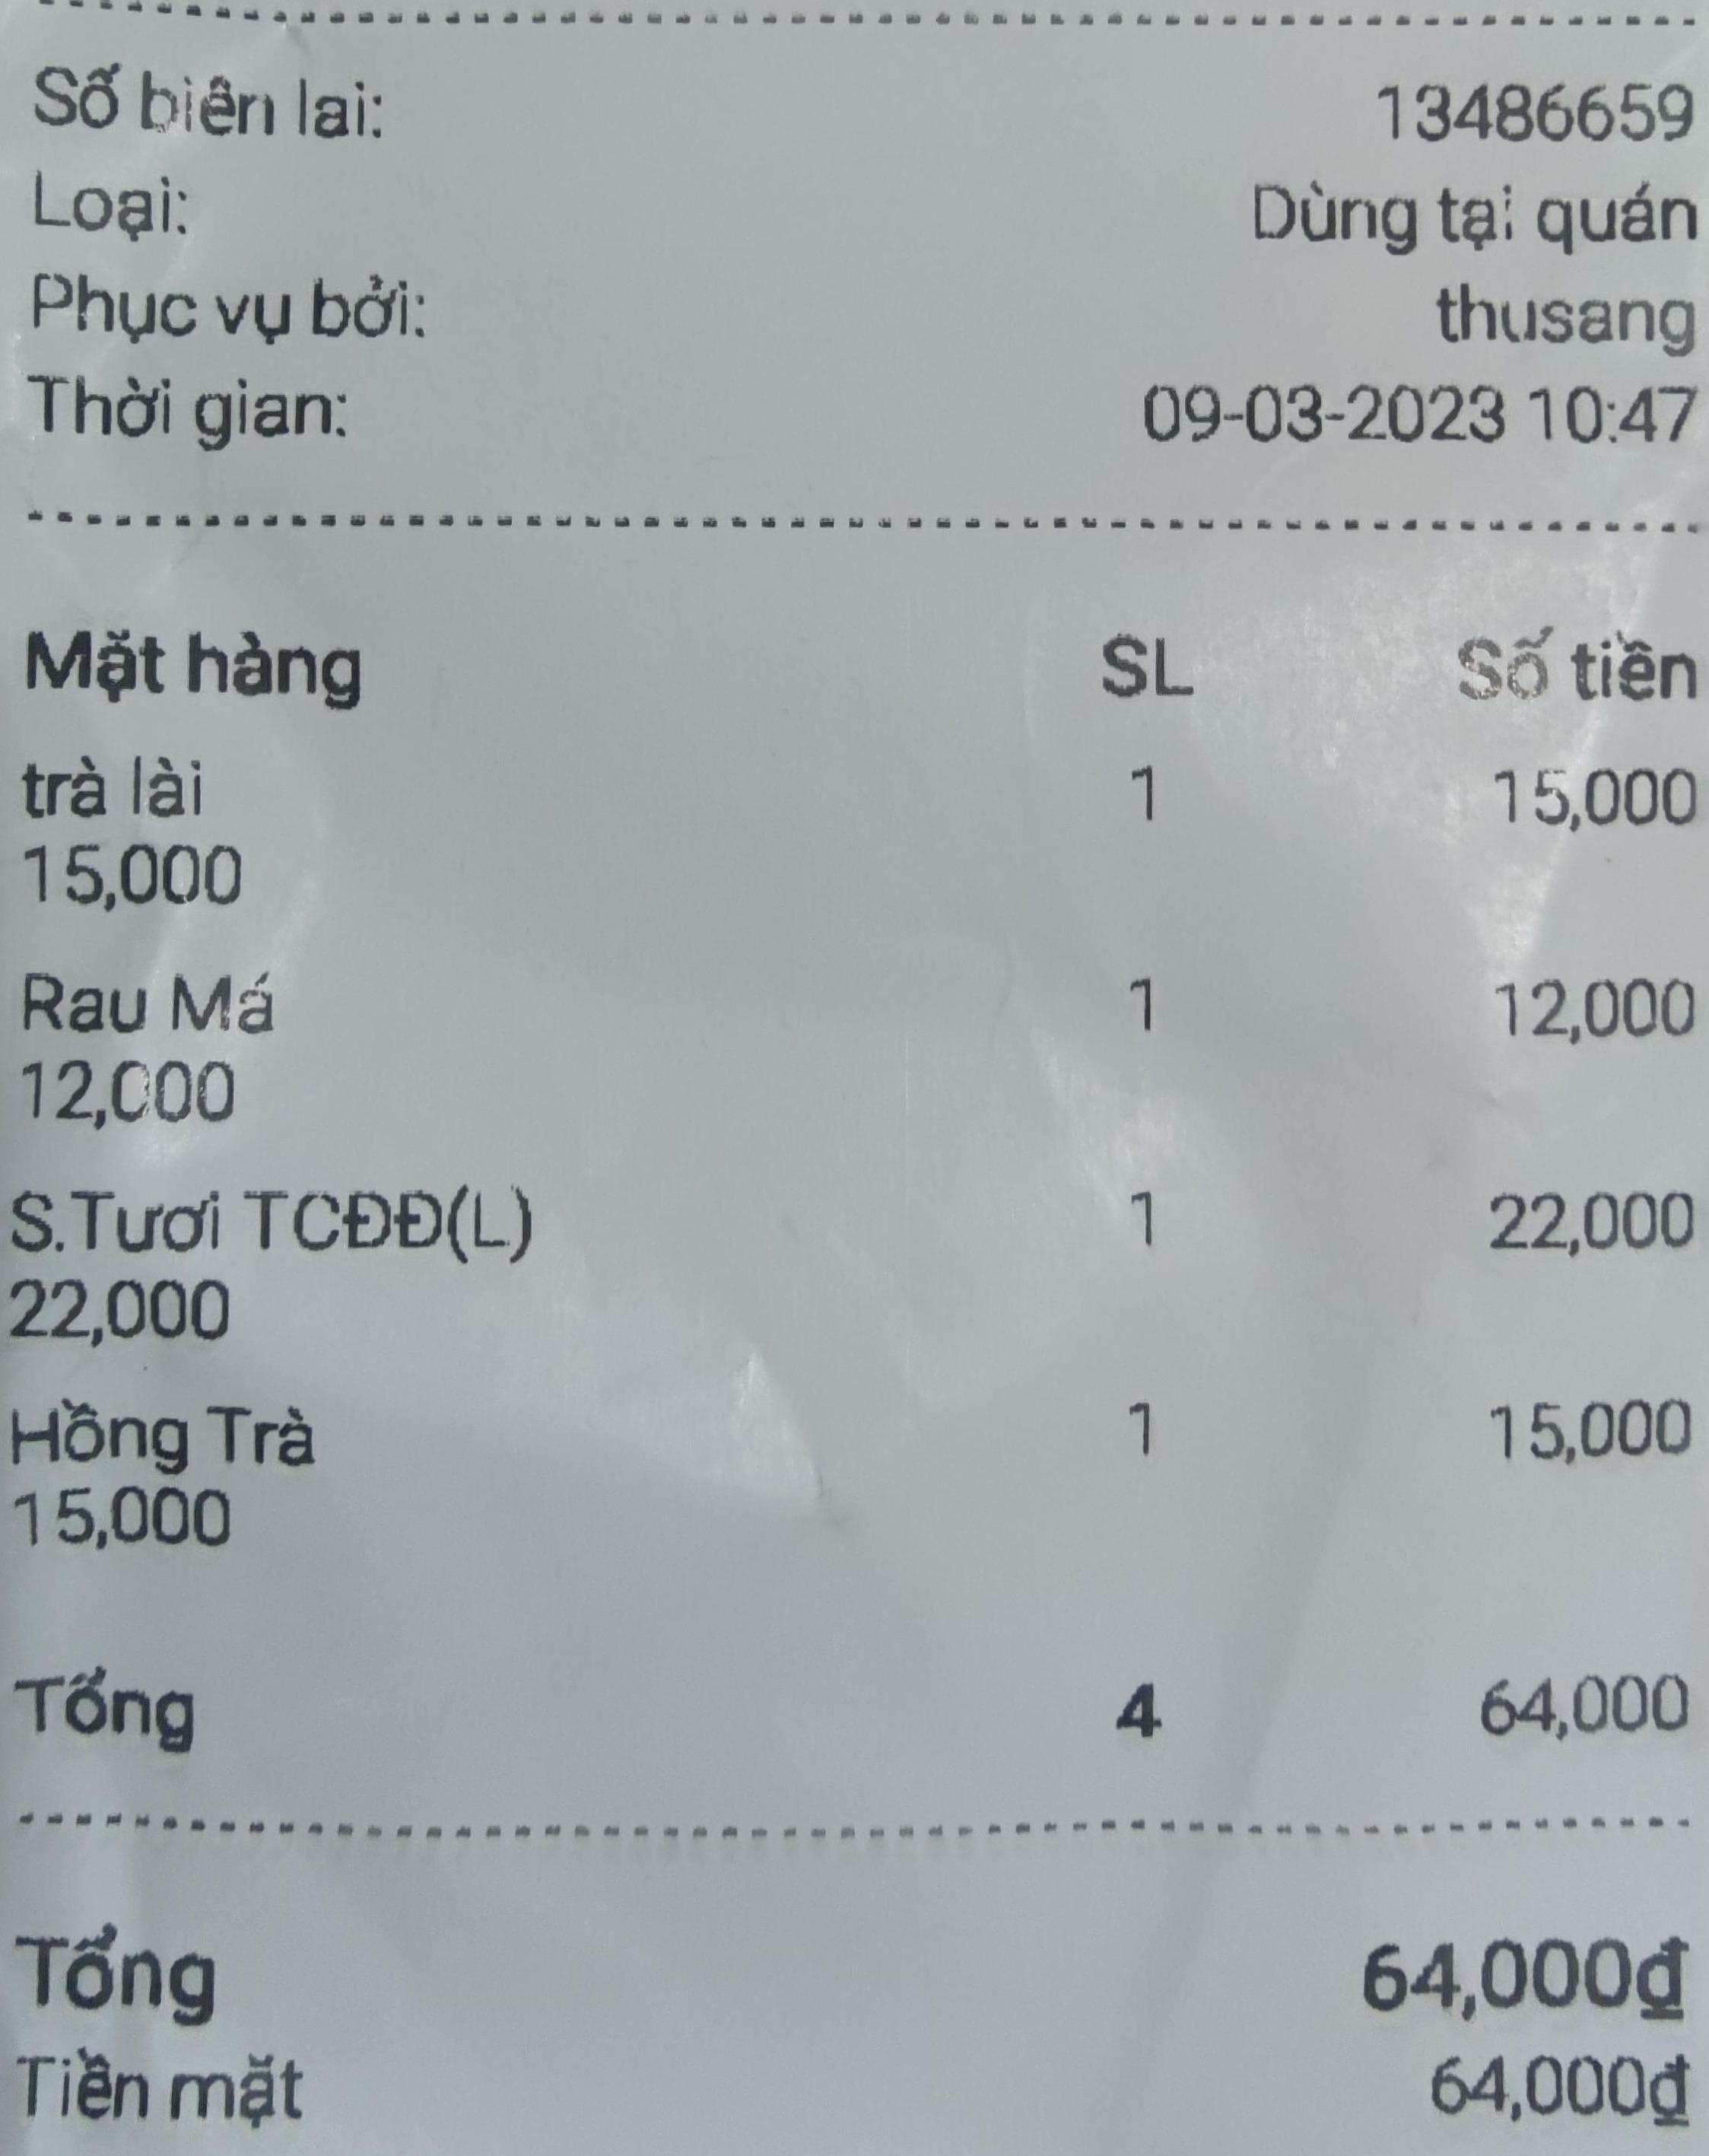
Số biên lai: 13486659
Loại: Dùng tại quán
Phục vụ bởi: thusang
Thời gian: 09-03-2023 10:47

<table>
<tr>
<th>Mặt hàng</th>
<th>SL</th>
<th>Số tiền</th>
</tr>
<tr>
<td>trà lài<br>15,000</td>
<td>1</td>
<td>15,000</td>
</tr>
<tr>
<td>Rau Má<br>12,000</td>
<td>1</td>
<td>12,000</td>
</tr>
<tr>
<td>S.Tươi TCĐĐ(L)<br>22,000</td>
<td>1</td>
<td>22,000</td>
</tr>
<tr>
<td>Hồng Trà<br>15,000</td>
<td>1</td>
<td>15,000</td>
</tr>
<tr>
<td>Tổng</td>
<td>4</td>
<td>64,000</td>
</tr>
</table>

Tổng 64,000đ
Tiền mặt 64,000đ